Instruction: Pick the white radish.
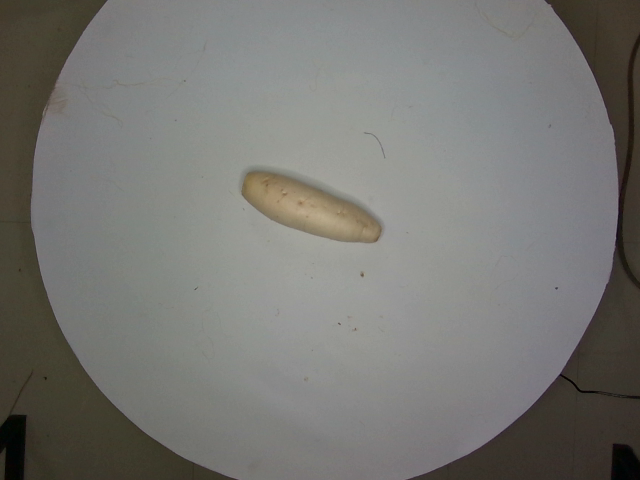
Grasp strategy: vertical